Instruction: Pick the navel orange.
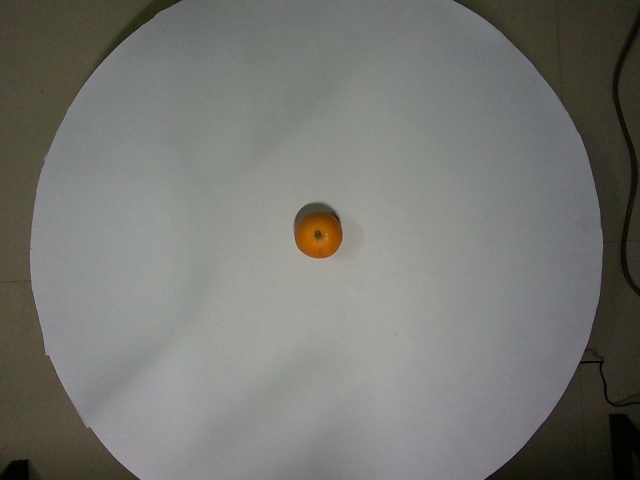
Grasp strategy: vertical